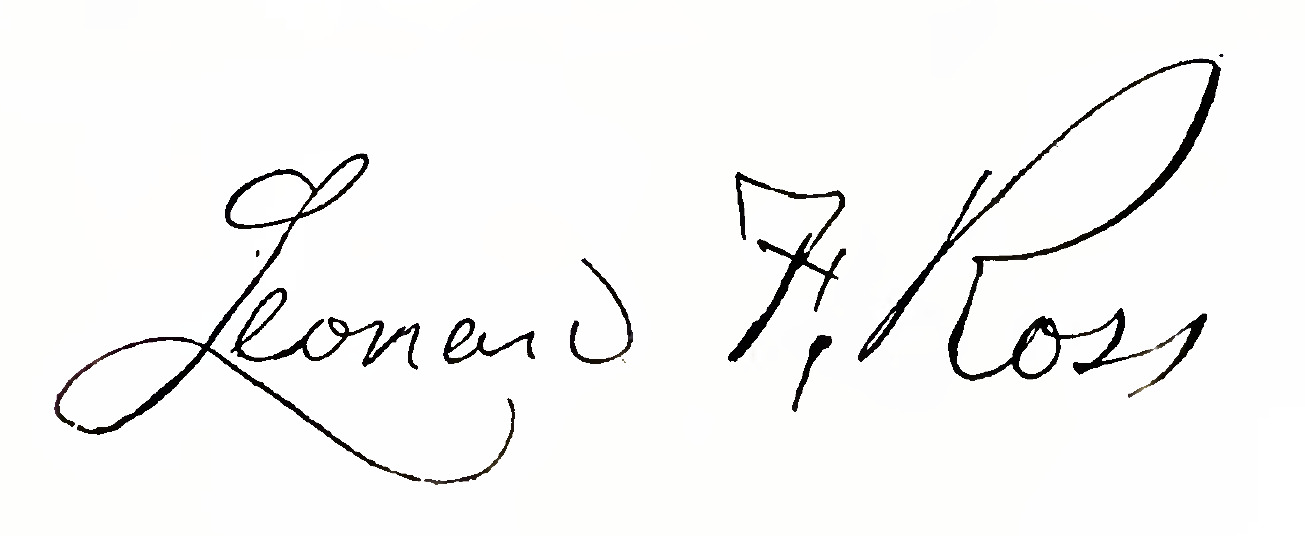
Signature of: leonard fulton ross